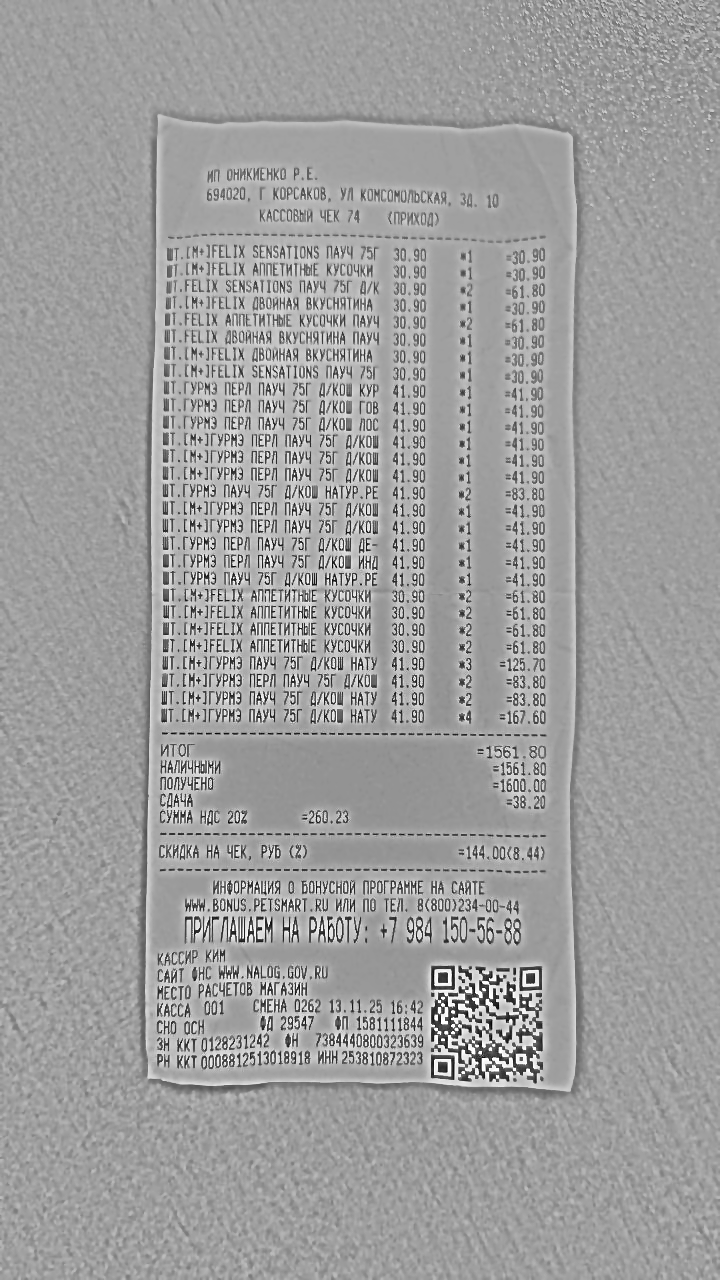
Продавец: ИП ОНИКИЕНКО Р.Е.
ИНН: 253810872323
Дата: 13.11.25
Товары: ШТ.[М+]FELIX SENSATIONS ПАУЧ 75Г; ШТ.[М+]FELIX АППЕТИТНЫЕ КУСОЧКИ; ШТ.FELIX SENSATIONS ПАУЧ 75Г Д/К; ШТ.[М+]FELIX ДВОЙНАЯ ВКУСНЯТИНА; ШТ.FELIX АППЕТИТНЫЕ КУСОЧКИ ПАУЧ; ШТ.FELIX ДВОЙНАЯ ВКУСНЯТИНА ПАУЧ; ШТ.[М+]FELIX ДВОЙНАЯ ВКУСНЯТИНА; ШТ.[М+]FELIX SENSATIONS ПАУЧ 75Г; ШТ.ГУРМЭ ПЕРЛ ПАУЧ 75Г Д/КОШ КУР; ШТ.ГУРМЭ ПЕРЛ ПАУЧ 75Г Д/КОШ ГОВ; ШТ.ГУРМЭ ПЕРЛ ПАУЧ 75Г Д/КОШ ЛОС; ШТ.[М+]ГУРМЭ ПЕРЛ ПАУЧ 75Г Д/КОШ; ШТ.[М+]ГУРМЭ ПЕРЛ ПАУЧ 75Г Д/КОШ; ШТ.[М+]ГУРМЭ ПЕРЛ ПАУЧ 75Г Д/КОШ; ШТ.ГУРМЭ ПАУЧ 75Г Д/КОШ НАТУР.РЕ; ШТ.[М+]ГУРМЭ ПЕРЛ ПАУЧ 75Г Д/КОШ; ШТ.[М+]ГУРМЭ ПЕРЛ ПАУЧ 75Г Д/КОШ; ШТ.ГУРМЭ ПЕРЛ ПАУЧ 75Г Д/КОШ ДЕ-; ШТ.ГУРМЭ ПЕРЛ ПАУЧ 75Г Д/КОШ ИНД; ШТ.ГУРМЭ ПАУЧ 75Г Д/КОШ НАТУР.РЕ; ШТ.[М+]FELIX АППЕТИТНЫЕ КУСОЧКИ; ШТ.[М+]FELIX АППЕТИТНЫЕ КУСОЧКИ; ШТ.[М+]FELIX АППЕТИТНЫЕ КУСОЧКИ; ШТ.[М+]FELIX АППЕТИТНЫЕ КУСОЧКИ; ШТ.[М+]ГУРМЭ ПАУЧ 75Г Д/КОШ НАТУ; ШТ.[М+]ГУРМЭ ПЕРЛ ПАУЧ 75Г Д/КОШ; ШТ.[М+]ГУРМЭ ПАУЧ 75Г Д/КОШ НАТУ; ШТ.[М+]ГУРМЭ ПАУЧ 75Г Д/КОШ НАТУ
Количество: 1; 1; 2; 1; 2; 1; 1; 1; 1; 1; 1; 1; 1; 1; 2; 1; 1; 1; 1; 1; 2; 2; 2; 2; 3; 2; 2; 4
Цена: 30.90; 30.90; 30.90; 30.90; 30.90; 30.90; 30.90; 30.90; 41.90; 41.90; 41.90; 41.90; 41.90; 41.90; 41.90; 41.90; 41.90; 41.90; 41.90; 41.90; 30.90; 30.90; 30.90; 30.90; 41.90; 41.90; 41.90; 41.90
Сумма: 30.90; 30.90; 61.80; 30.90; 61.80; 30.90; 30.90; 30.90; 41.90; 41.90; 41.90; 41.90; 41.90; 41.90; 83.80; 41.90; 41.90; 41.90; 41.90; 41.90; 61.80; 61.80; 61.80; 61.80; 125.70; 83.80; 83.80; 167.60
Итого: 1561.80